Please extract the written amount, numerical amount, recipient's name, date on the cheque, and the bank's name from the image.
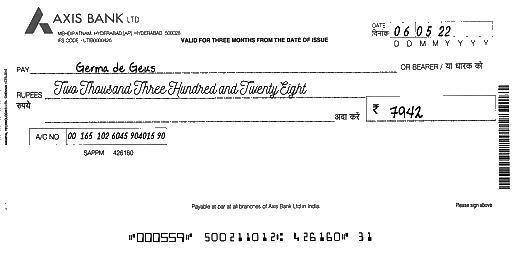
amt_in_words: Two Thousand Three Hundred and Twenty Eight
amt_in_figures: 7942
payee_name: Germa de Geus
bank_name: AXIS BANK
cheque_date: 06/05/22